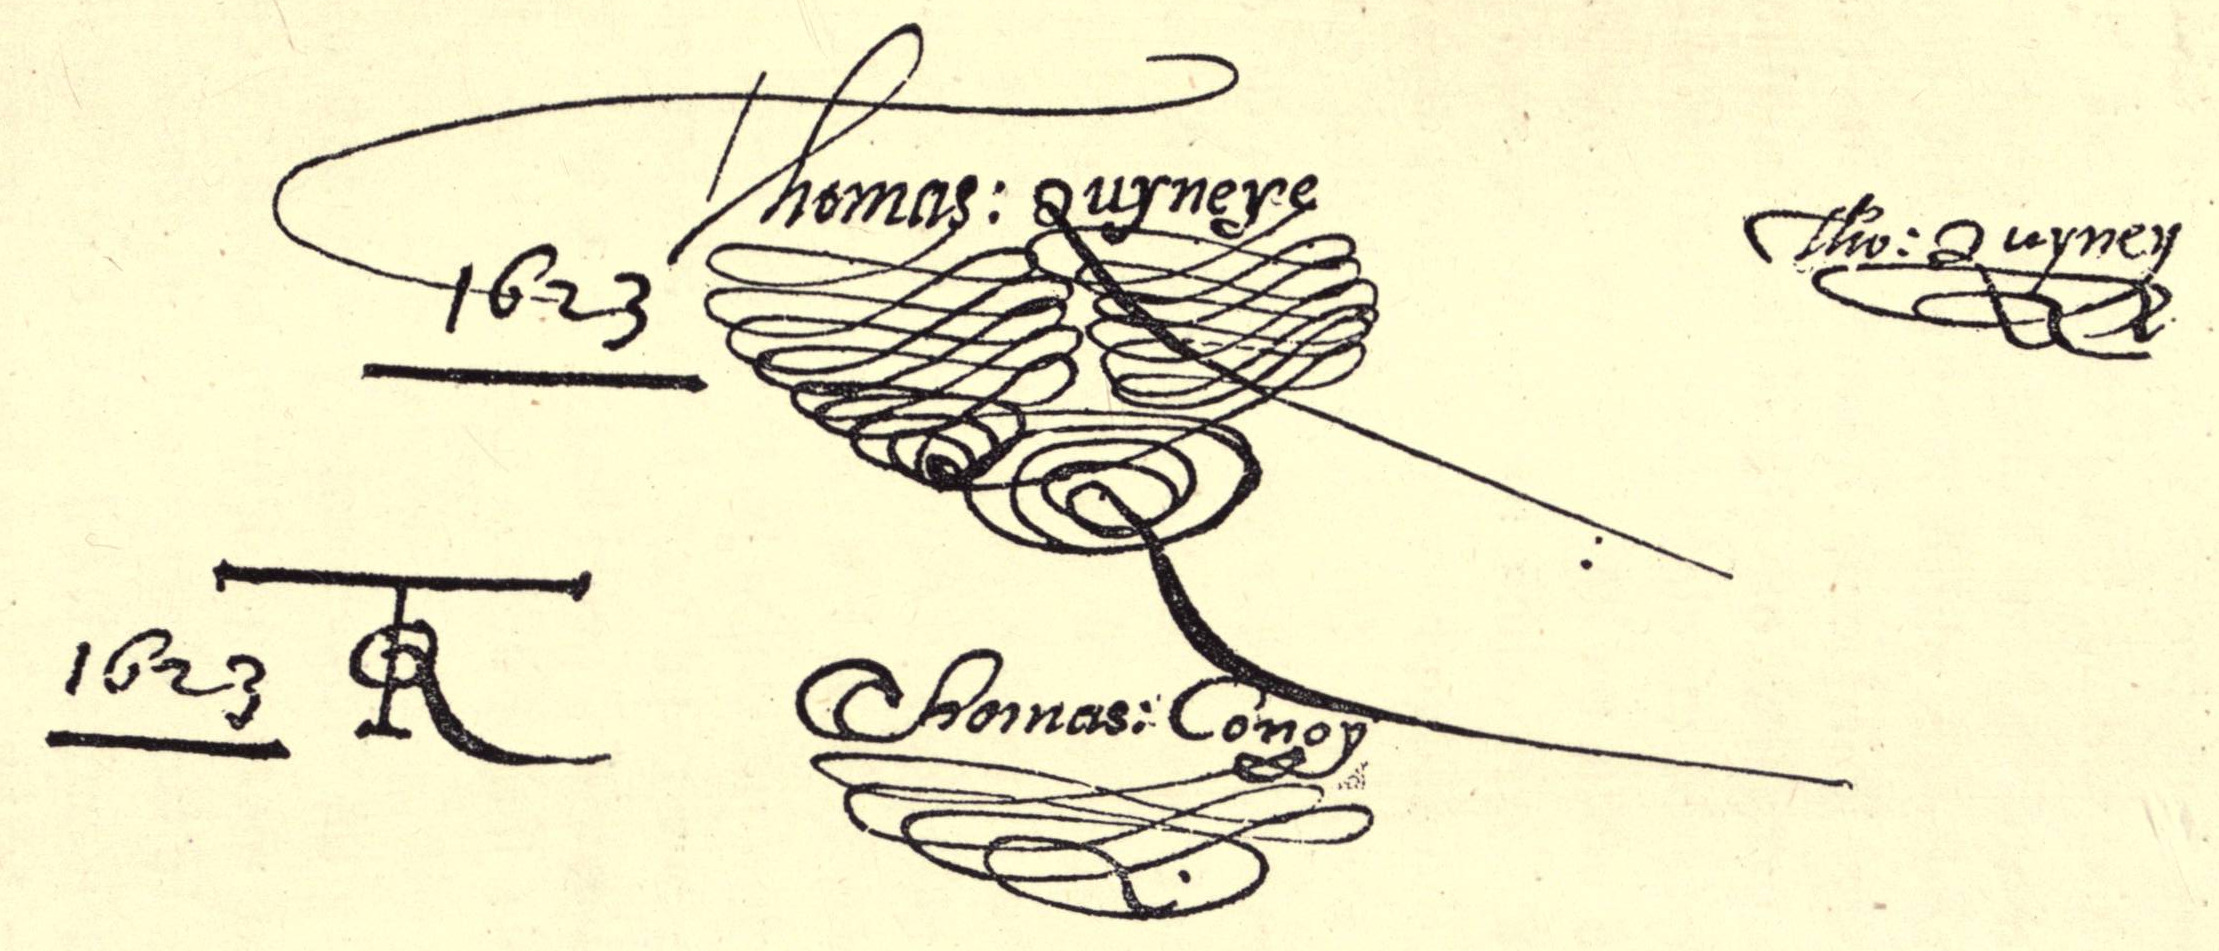
Signature of: thomas quiney